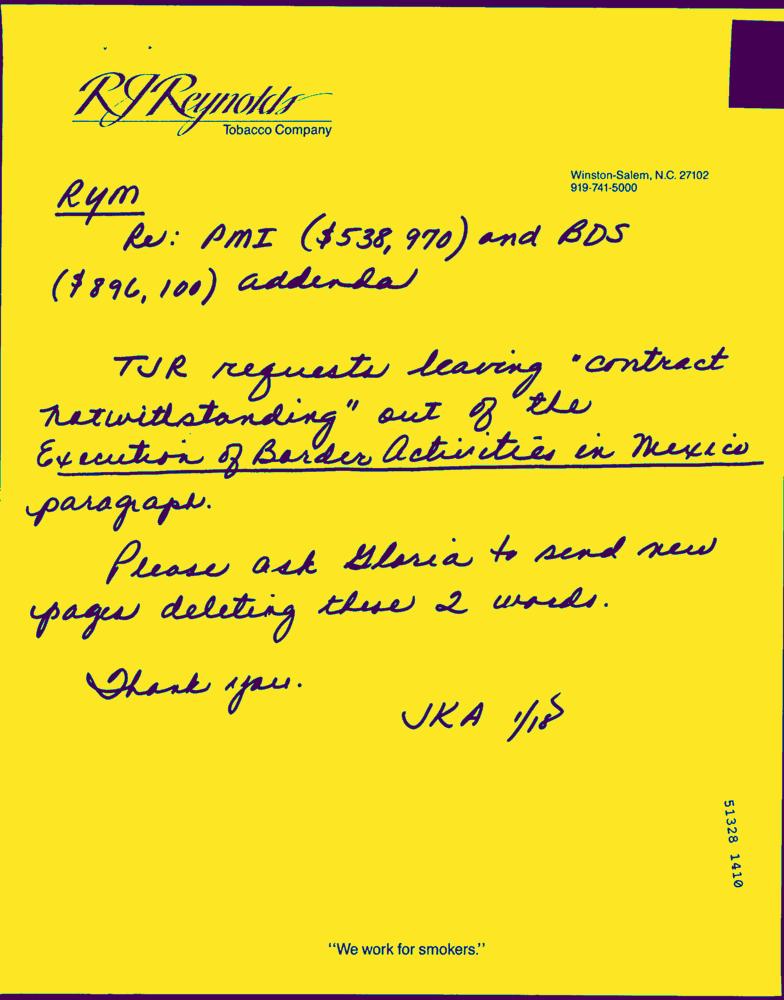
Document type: Hand-Written